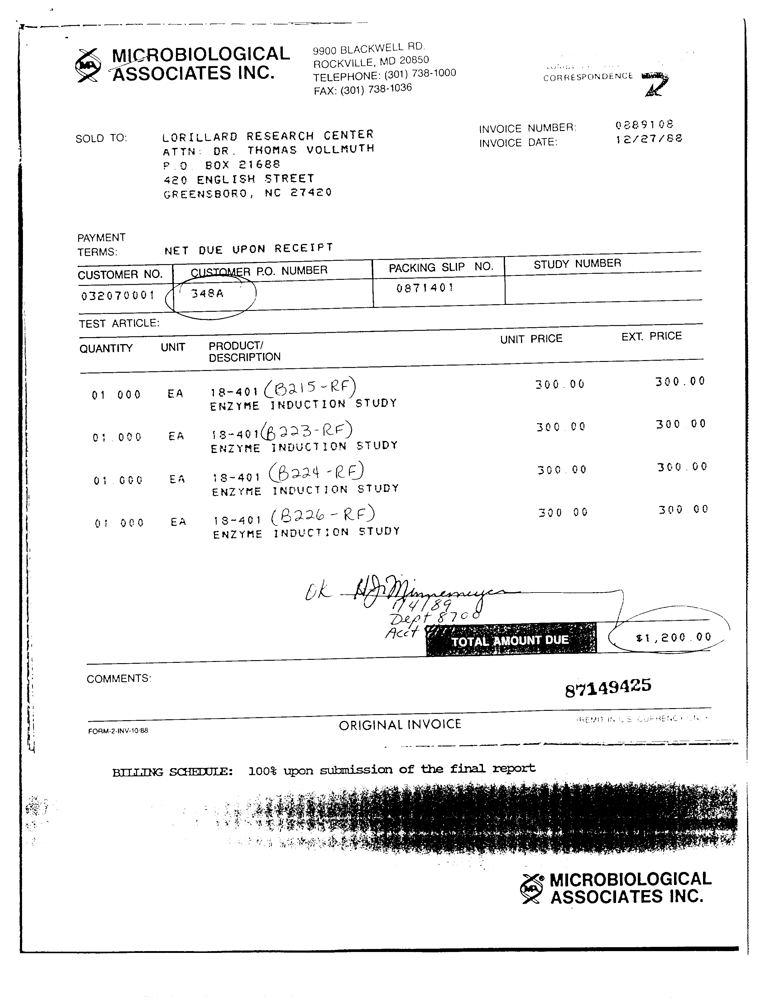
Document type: Invoice